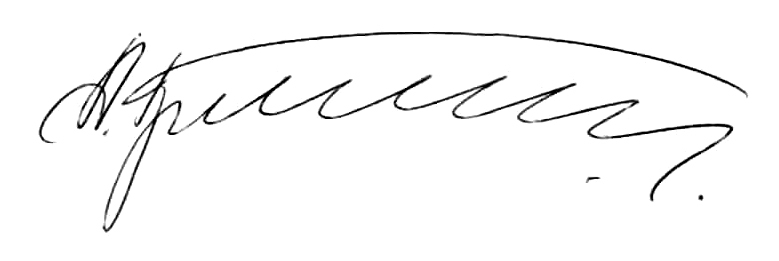
Signature of: andrii honcharuk